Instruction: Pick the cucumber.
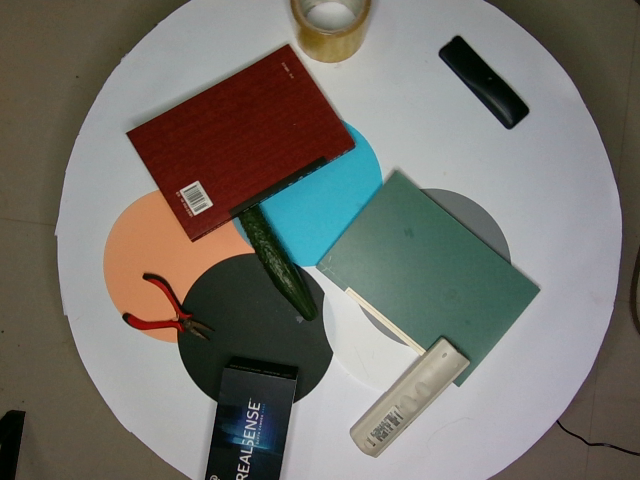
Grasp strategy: vertical